Question: Describe the condition in detail:
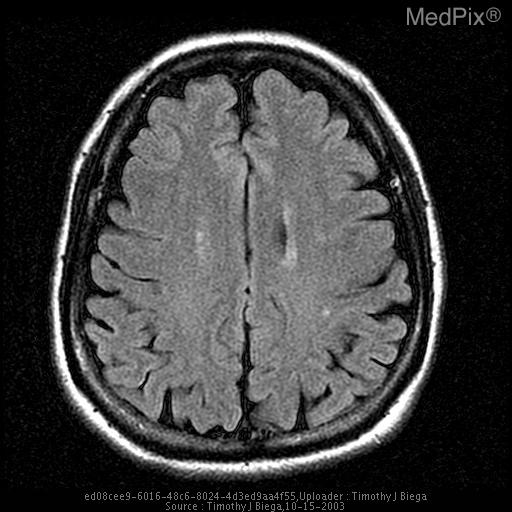
Answer: The disease is discussed as: •  Lateral medullary syndrome, otherwise known as Wallenberg's syndrome, occurs after a vertebral or posterior inferior cerebellar artery infarction.

•  Causes may be secondary to vertebral artery dissection, atherosclerotic disease or embolism.

•  Symptoms produced may vary depending upon the size of the infarct, but typically include loss of pain and temperature senses on the side of the body opposite to the lesion (spinothalamic tract) and face on the ipsilateral side of the body (descending trigeminothalamic tract).  Other signs and symptoms include dysarthria, dysphagia, staggering gait, vertigo, nystagmus, and ipsilateral Horner's syndrome.